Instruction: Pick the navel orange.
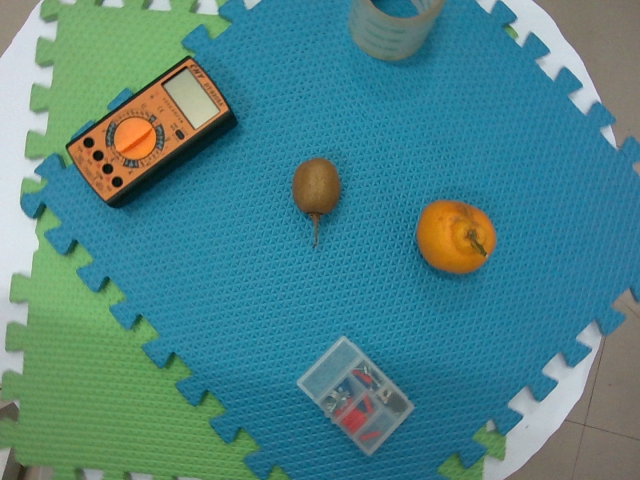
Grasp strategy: vertical